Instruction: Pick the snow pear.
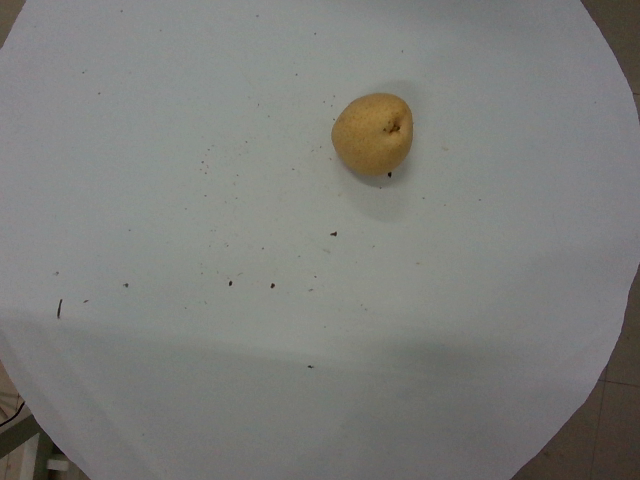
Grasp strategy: vertical